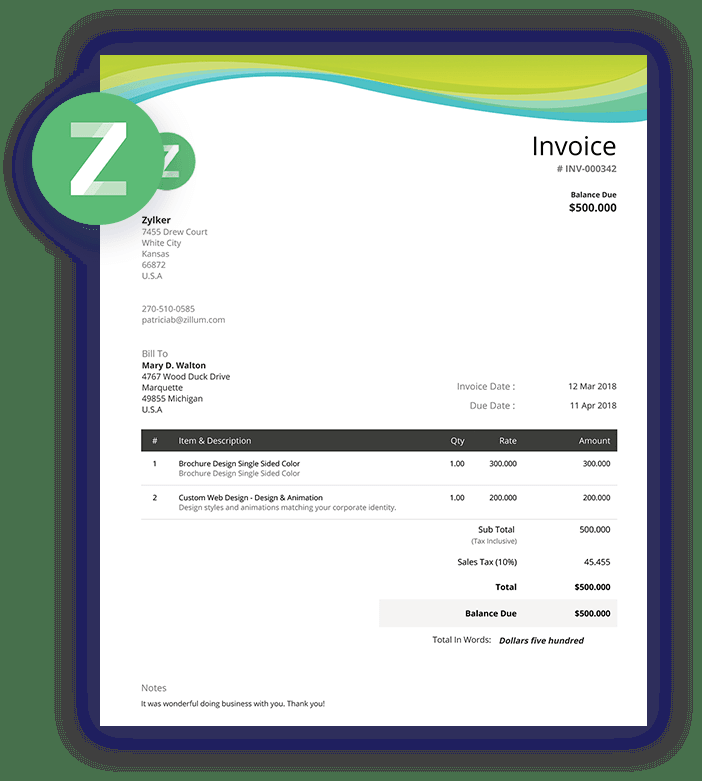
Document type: Invoice